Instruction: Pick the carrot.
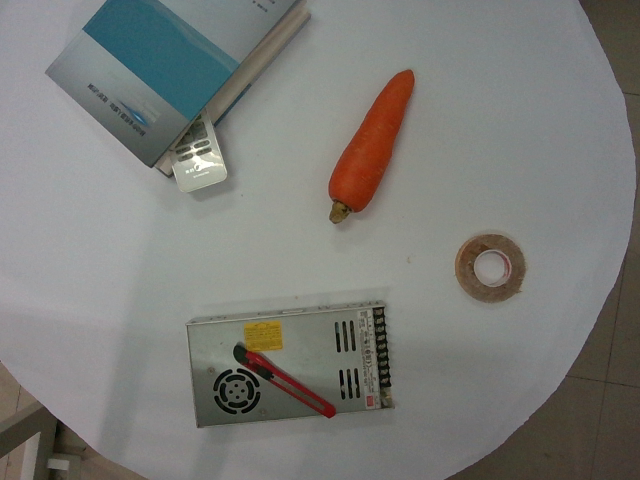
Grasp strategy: vertical